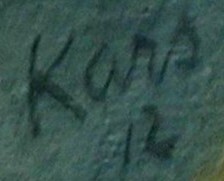
Signature of: q1508974